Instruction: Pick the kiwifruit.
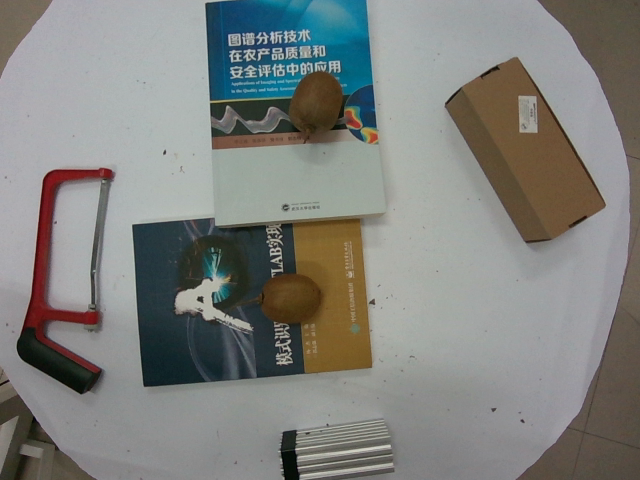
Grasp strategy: vertical